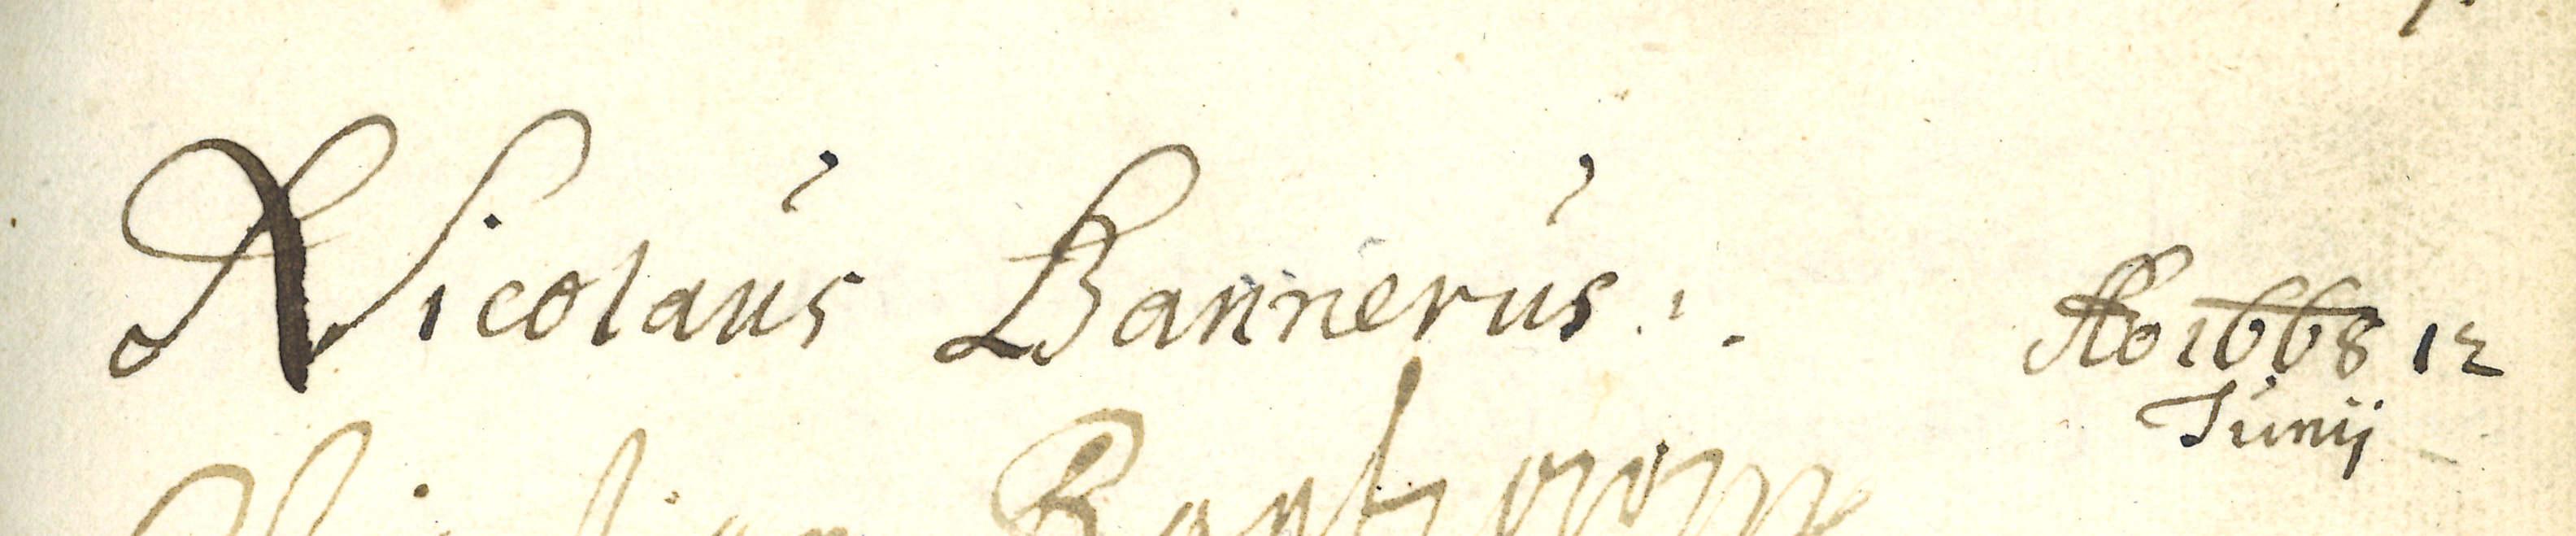
Signature of: nils banér